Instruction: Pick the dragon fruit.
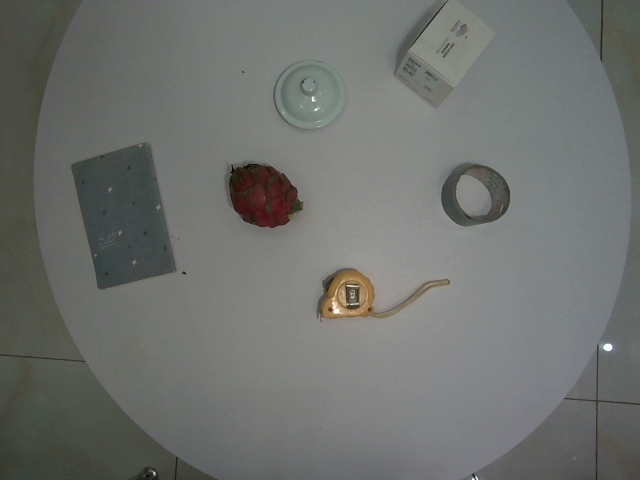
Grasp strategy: vertical